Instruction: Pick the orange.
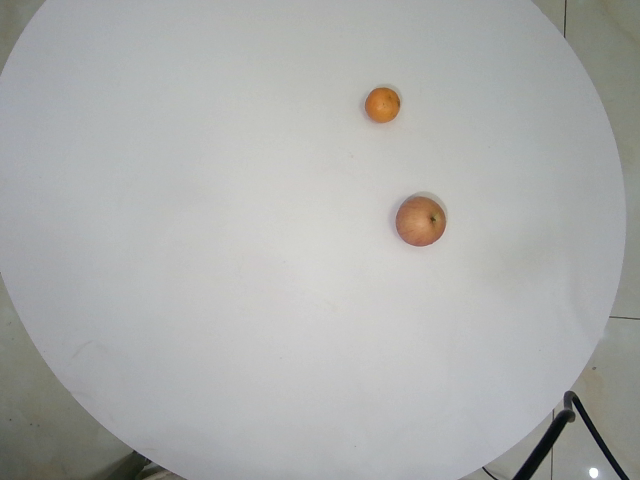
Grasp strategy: vertical